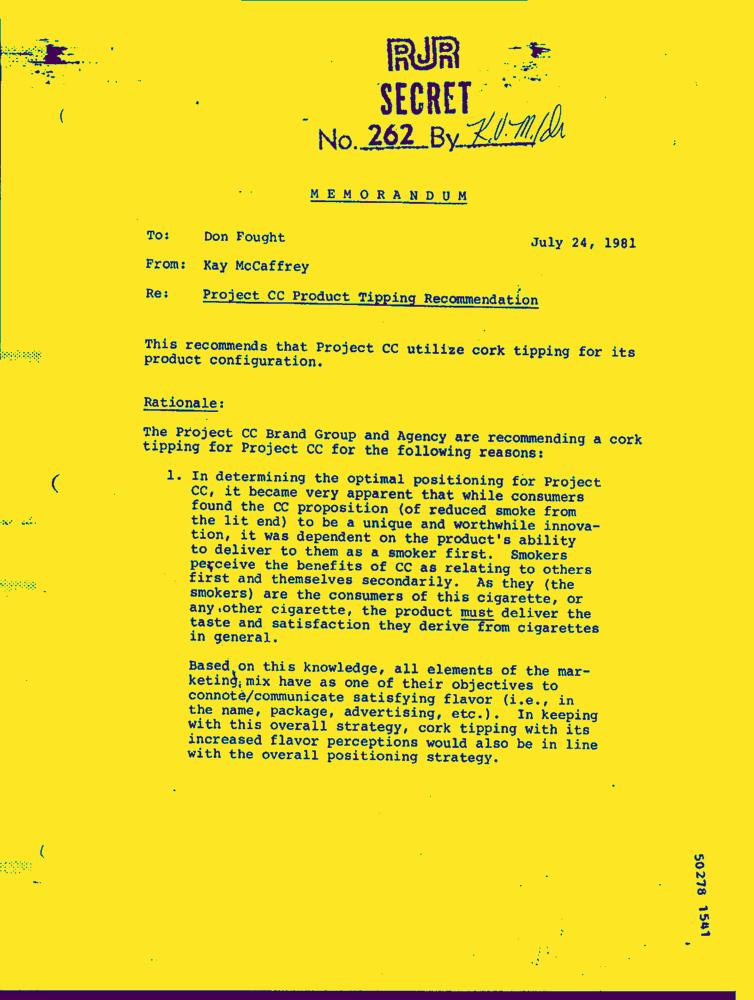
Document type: Letter-Doc